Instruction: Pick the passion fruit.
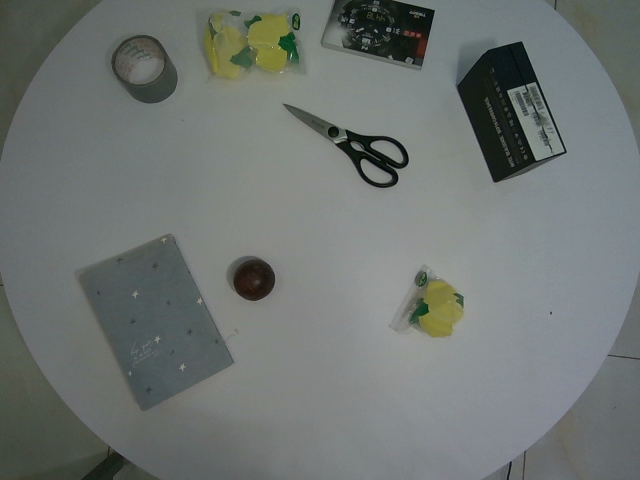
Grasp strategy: vertical